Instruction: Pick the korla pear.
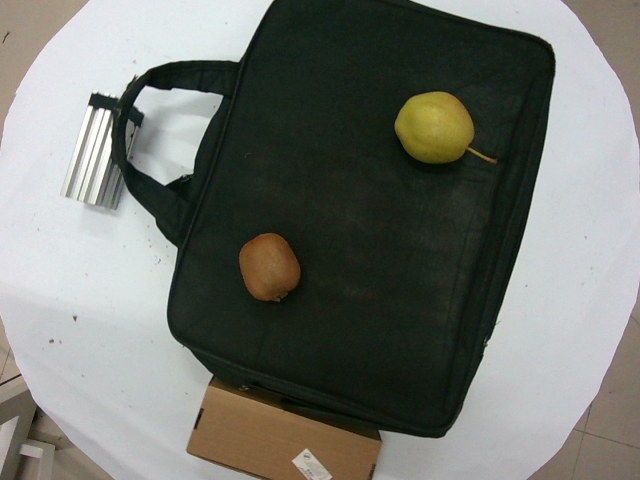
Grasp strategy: vertical